Question: What is the suspected problem?
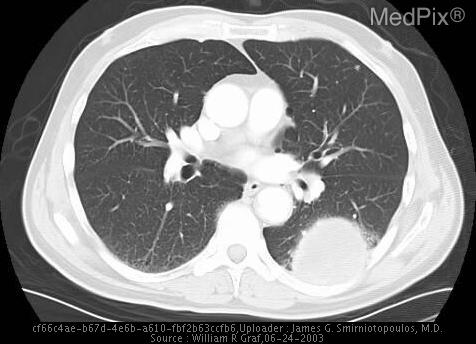
Answer: The findings suggest Plain Radiographs of the chest demonstrate a large pleural based mass.

Single axial CT image demonstrates a large pleural based mass.. Contrast CT image throught the chest demonstrates an enhancing pleural based mass in the superior segment of the left lower lobe.

(Labeled image.). The patient might have a history of 71 yo male with a 100 pack yr smoking history with chest mass found on routine physical exam..